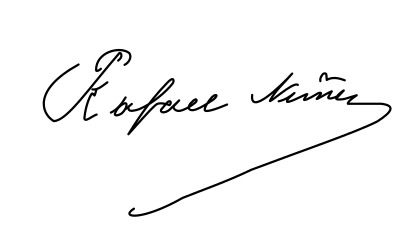
Signature of: rafael núñez